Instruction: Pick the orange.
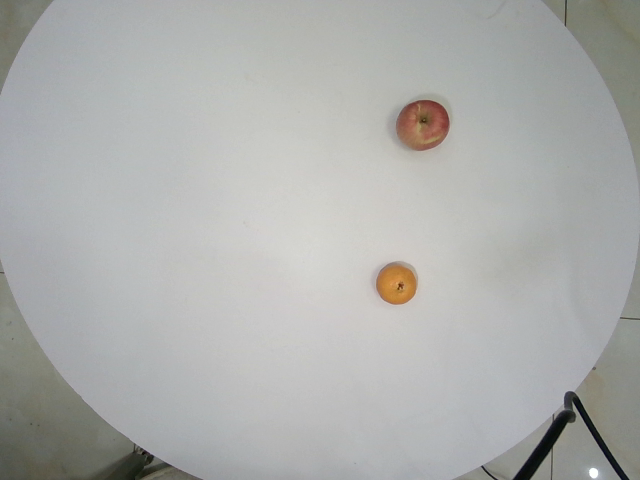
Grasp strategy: vertical